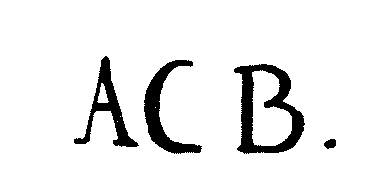
Signature of: anna katharina block